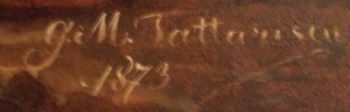
Signature of: gheorghe tattarescu